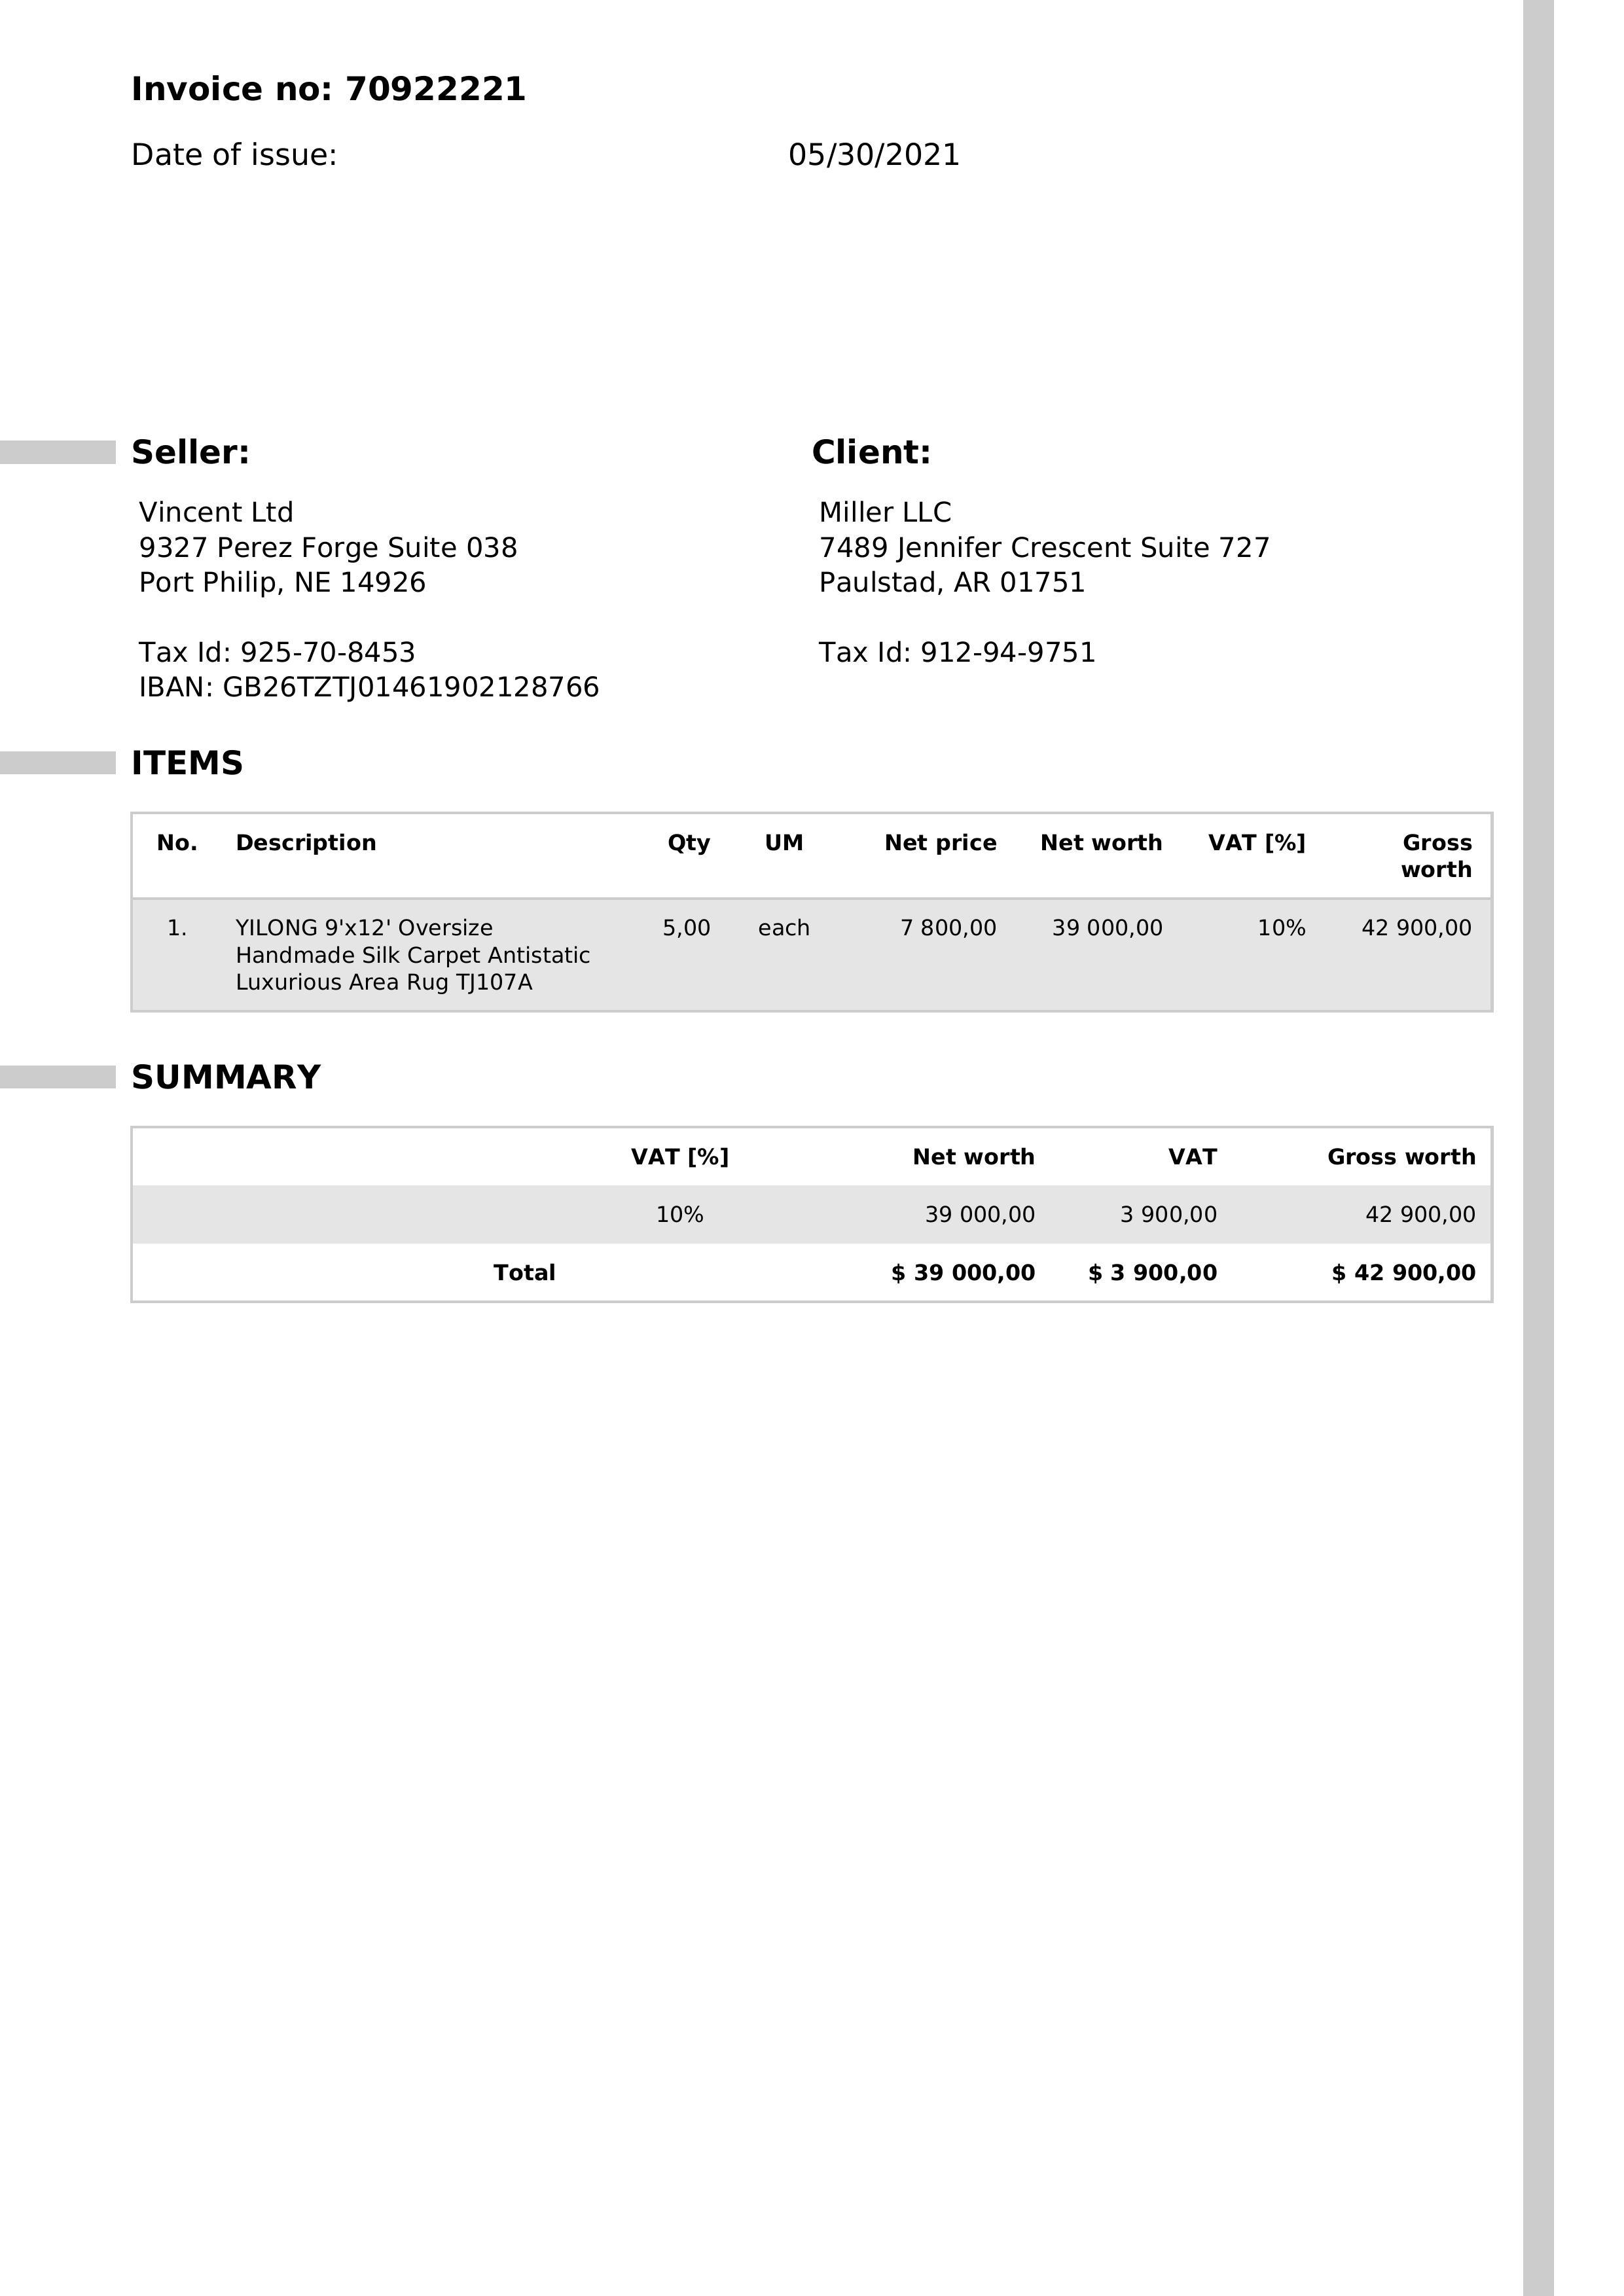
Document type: Invoice